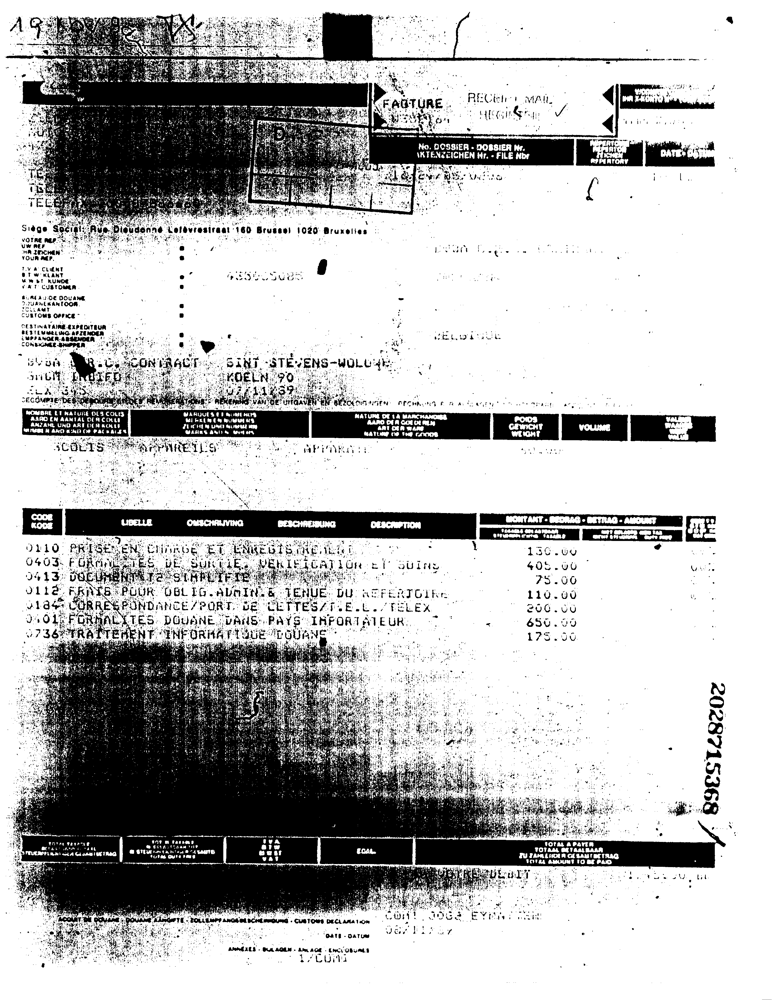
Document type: Invoice